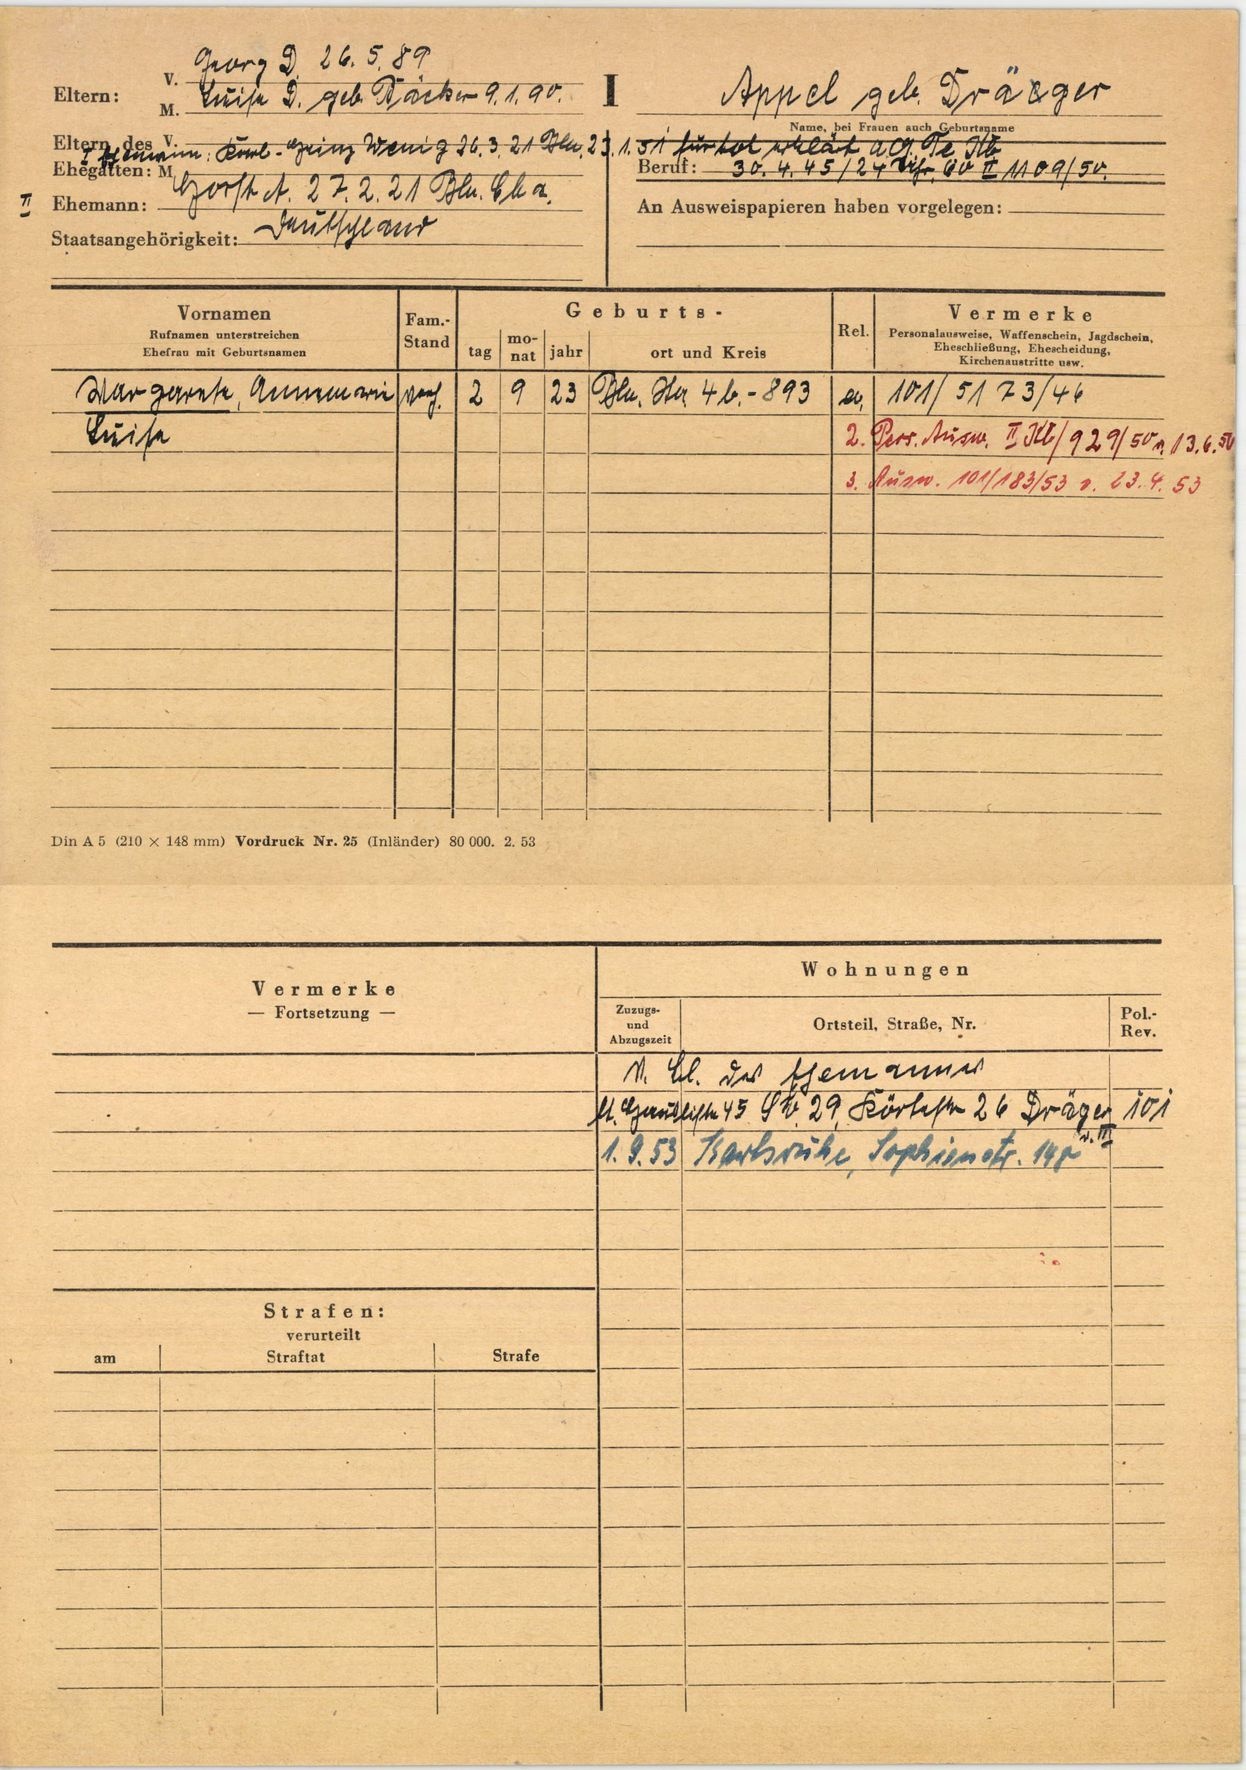
Appel geb. Dräeger